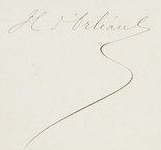
Signature of: henri d orléans duke of aumale